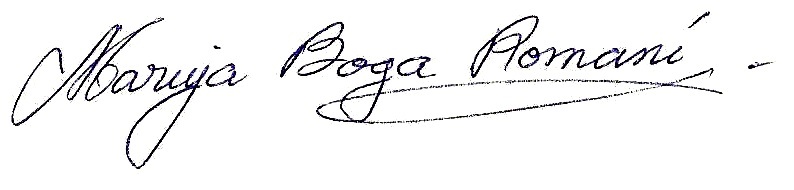
Signature of: maruja boga